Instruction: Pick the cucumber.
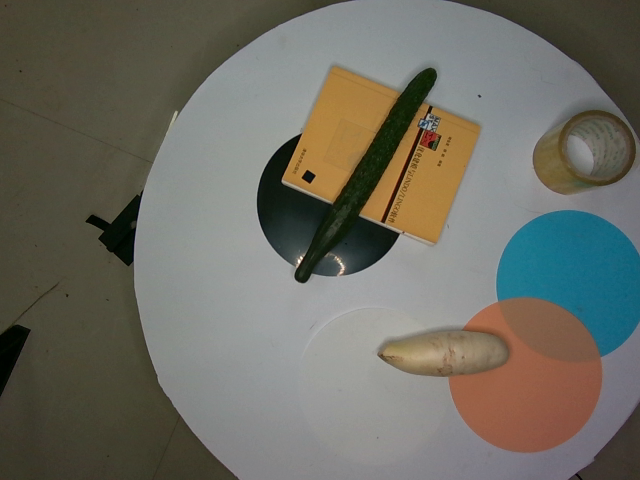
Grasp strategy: vertical